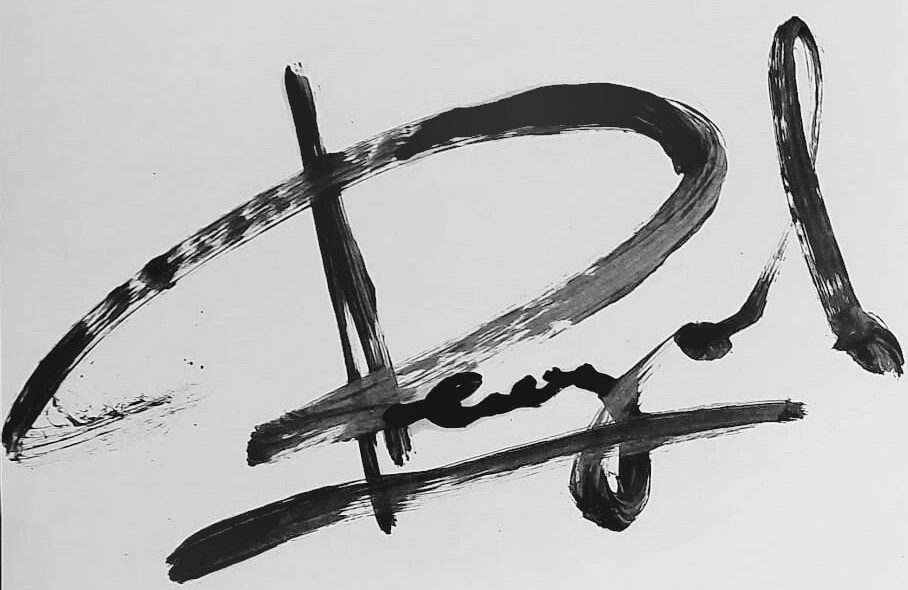
Signature of: q115617017